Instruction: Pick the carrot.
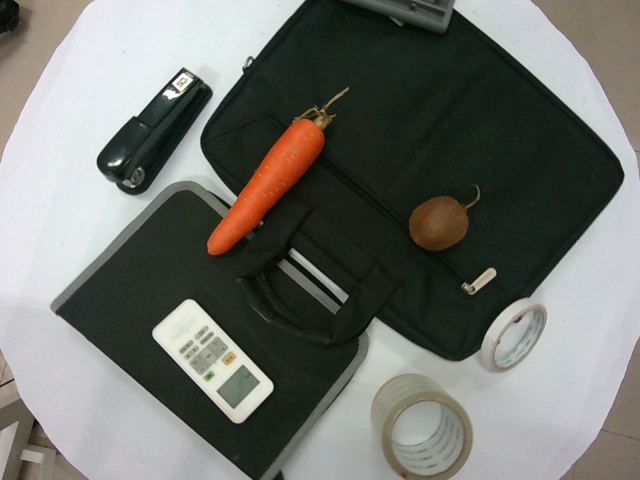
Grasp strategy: vertical